Can you pull out the amount in words, numerical amount, payee's name, date of the cheque, and the bank's name from the image?
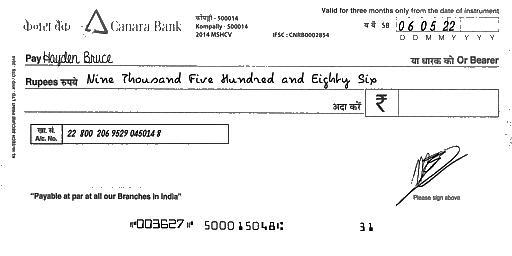
amt_in_words: Nine Thousand Five Hundred and Eighty Six
amt_in_figures:
payee_name: Hayden Bruce
bank_name: Canara Bank
cheque_date: 06/05/22